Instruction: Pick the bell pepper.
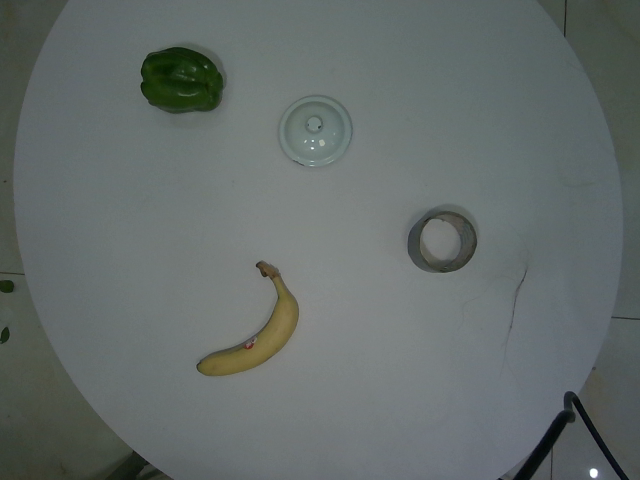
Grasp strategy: vertical